Question: How does the patient history play a role?
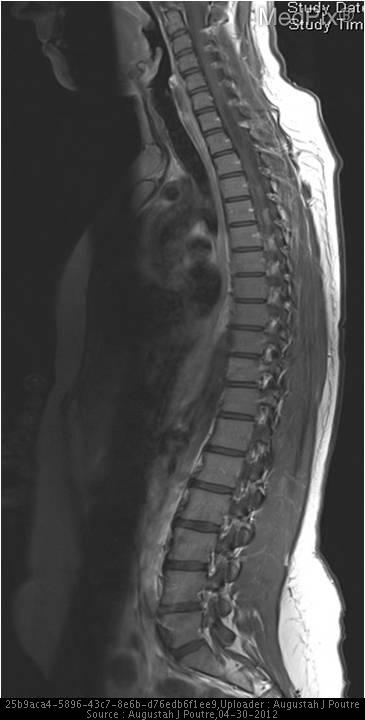
Answer: The patient's history of 21 y/o woman who presented to the ER with gradual onset headache for the past 2 weeks. is key in understanding the case.